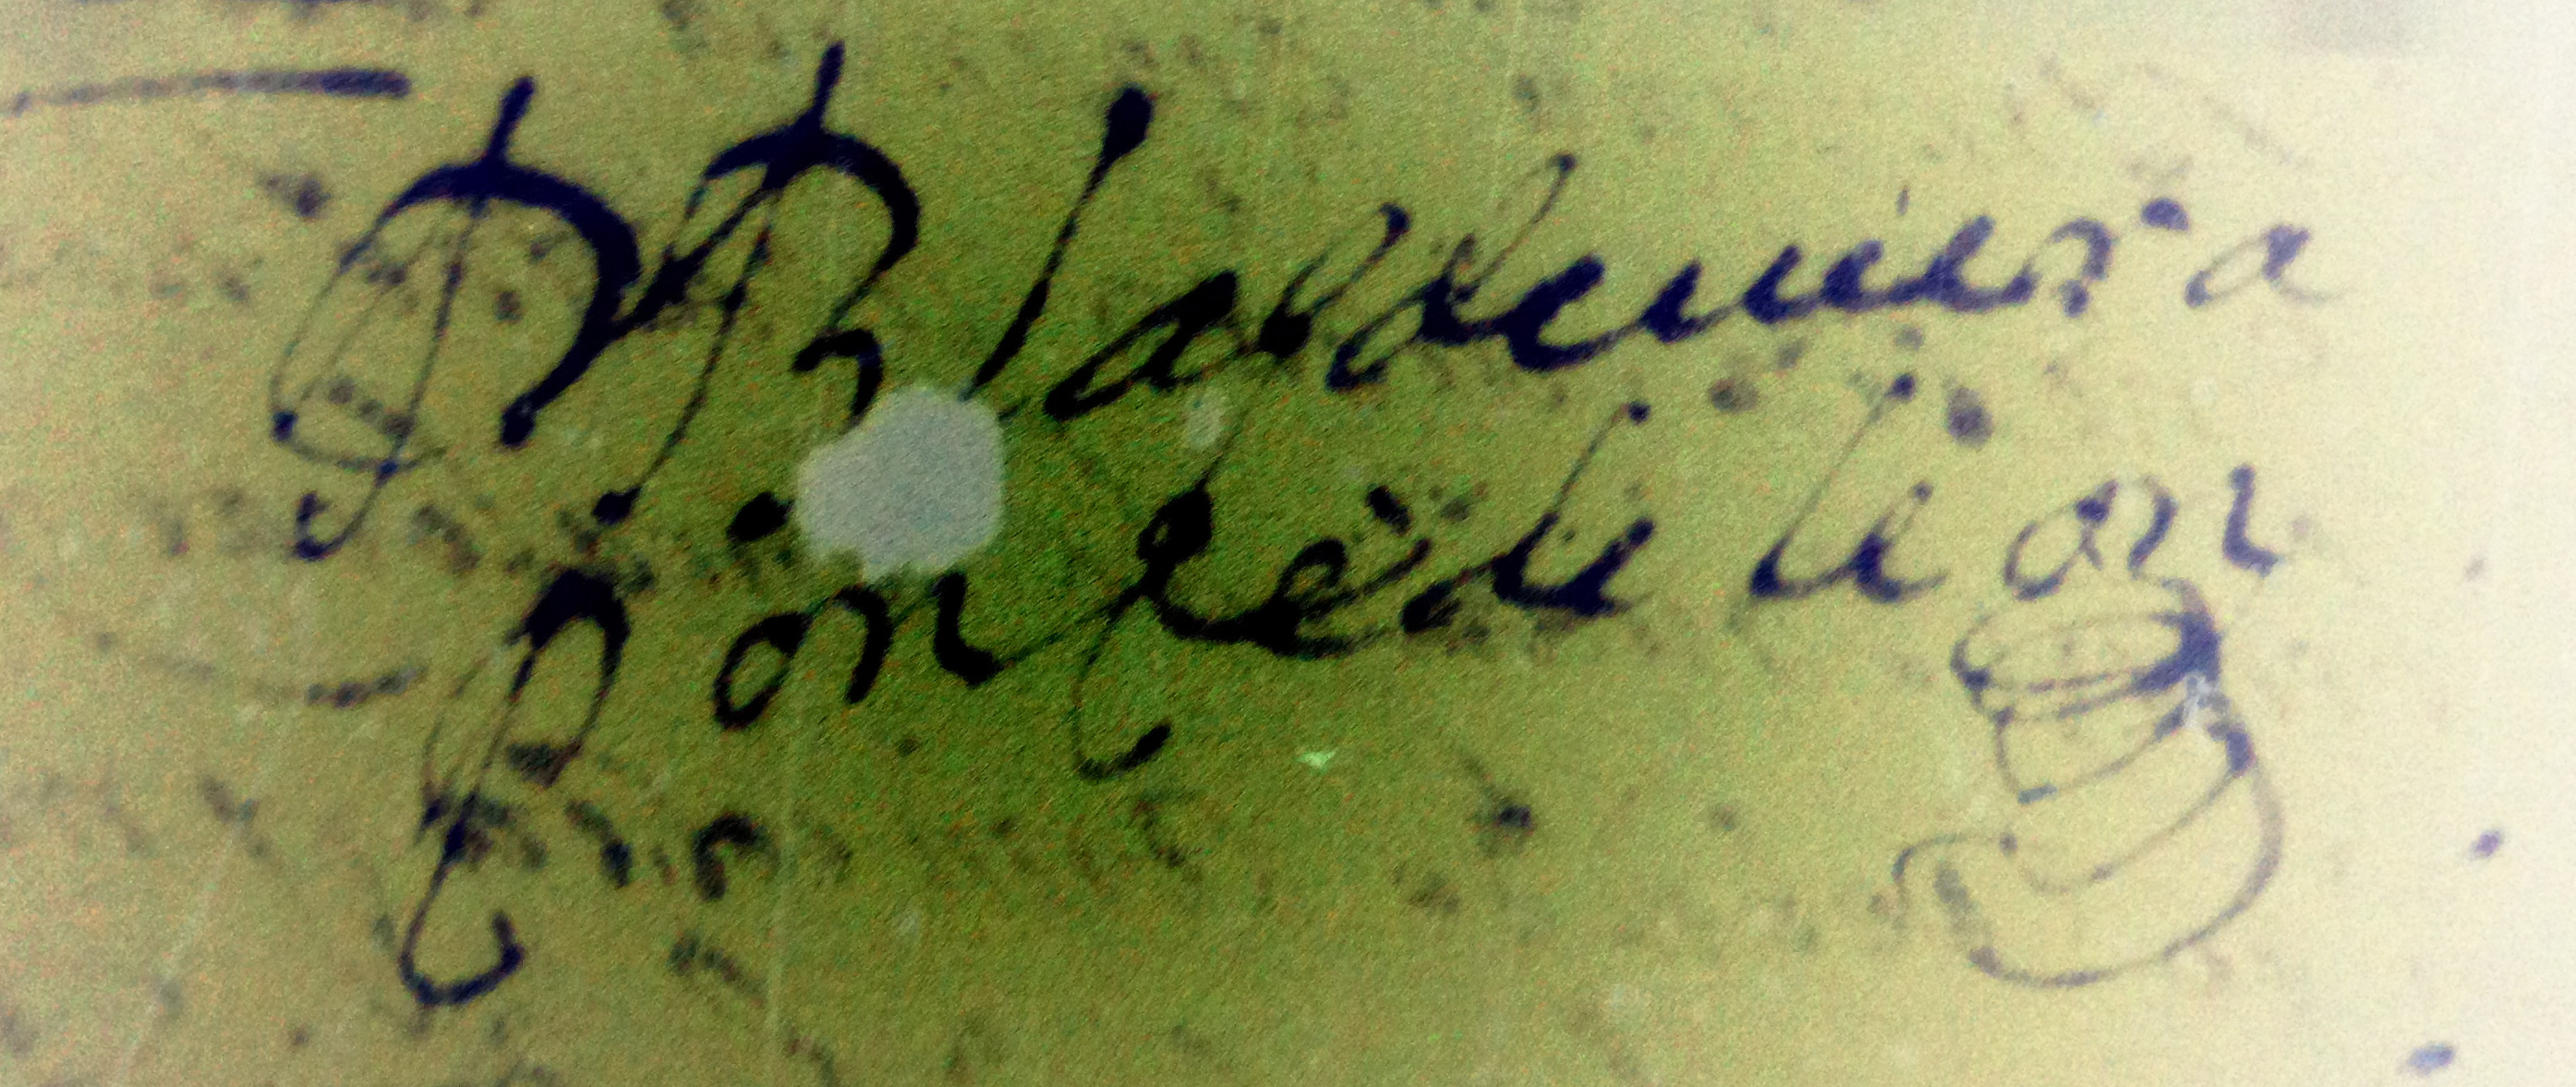
Signature of: blas de vera